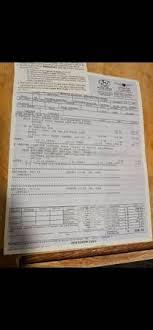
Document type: Invoice